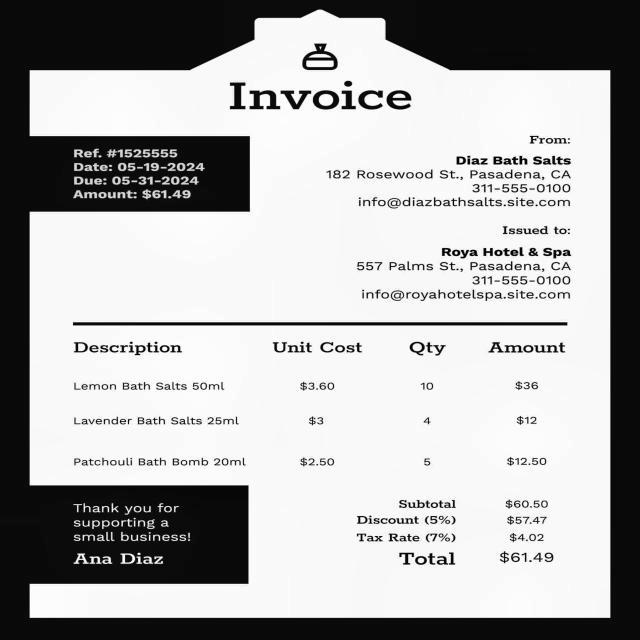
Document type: Invoice